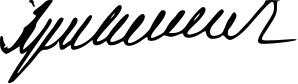
Signature of: zdravko krivokapić